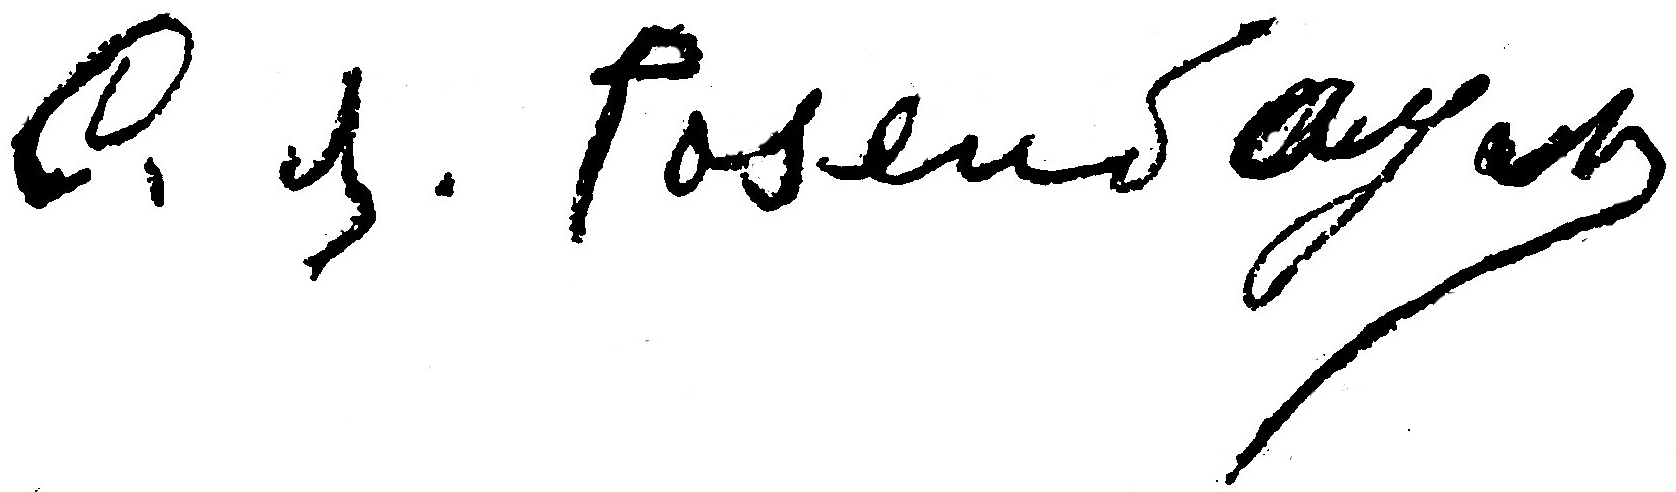
Signature of: simon yakovlevich rosenbaum